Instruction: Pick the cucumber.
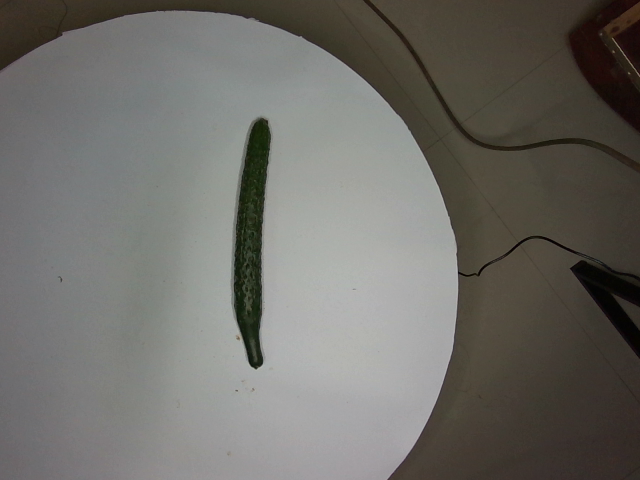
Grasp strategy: vertical